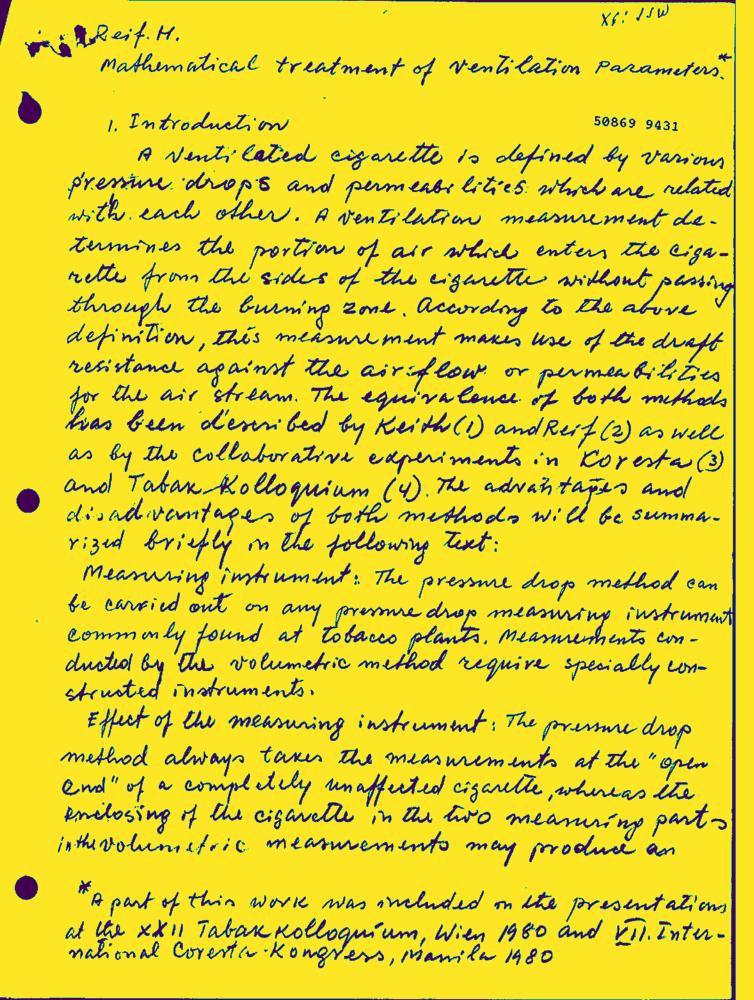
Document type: Hand-Written